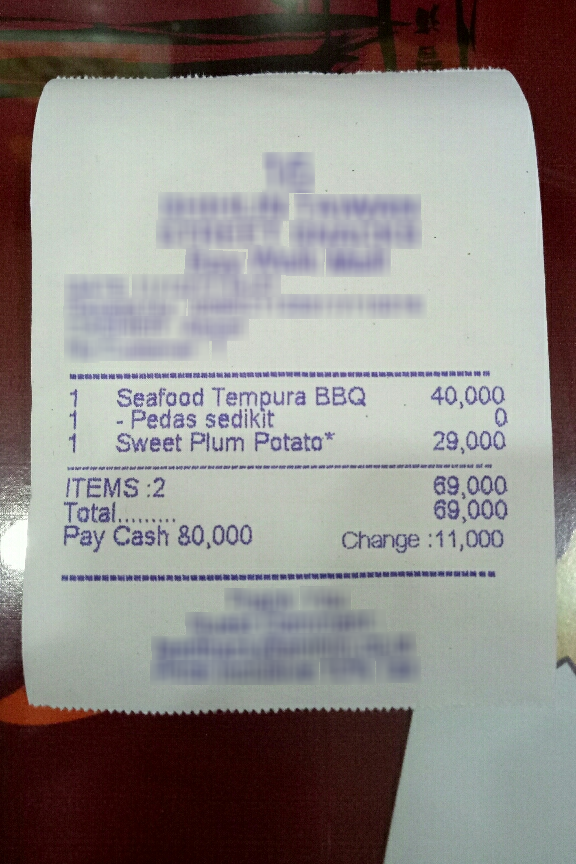
Extraction:
receipt: line_items: name: Seafood Tempura BBQ
price: 40,000
qty: 1
name: - Pedas sedikit
price: 0
qty: 1
name: Sweet Plum Potato*
price: 29,000
qty: 1
subtotal: 69,000
total: 69,000